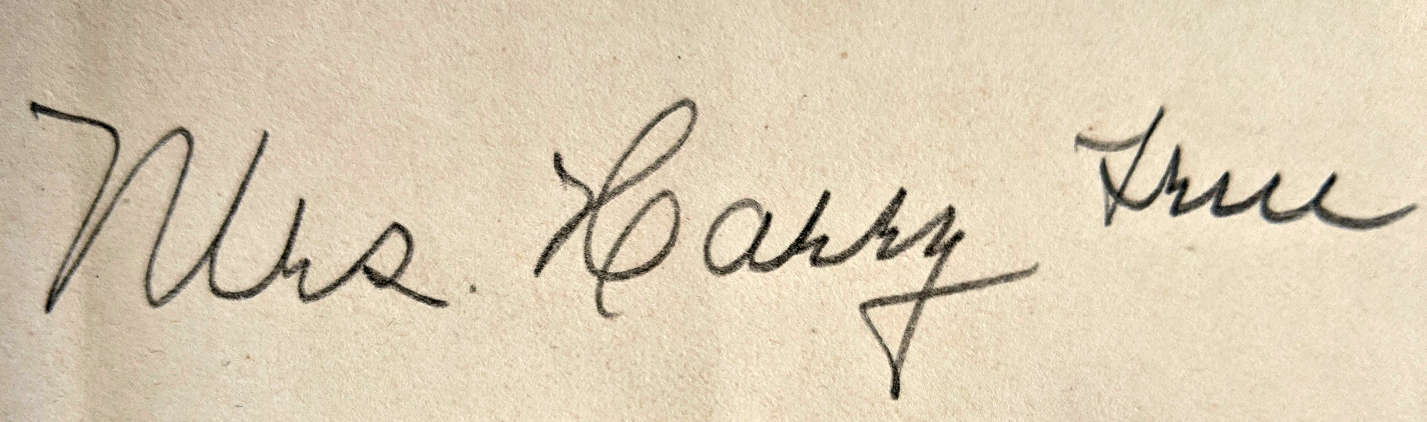
Signature of: flora b true